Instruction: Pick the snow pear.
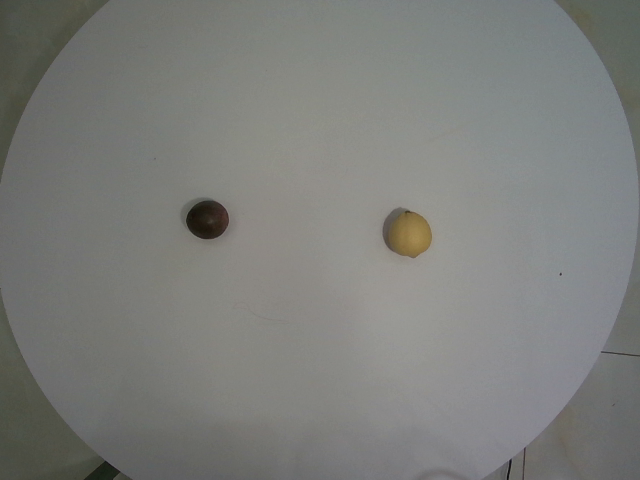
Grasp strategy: vertical